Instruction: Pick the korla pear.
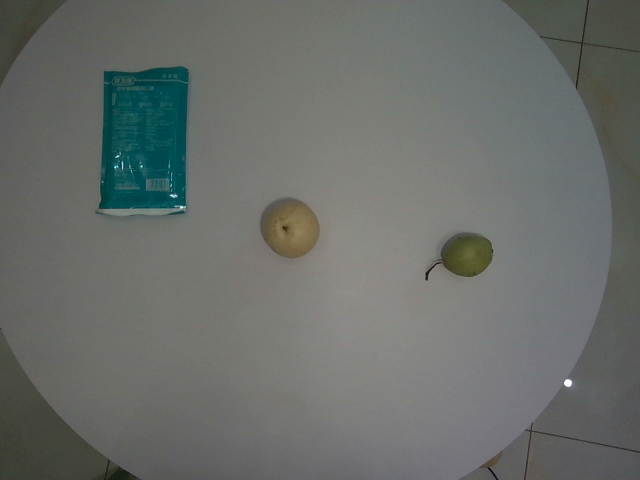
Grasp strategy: vertical